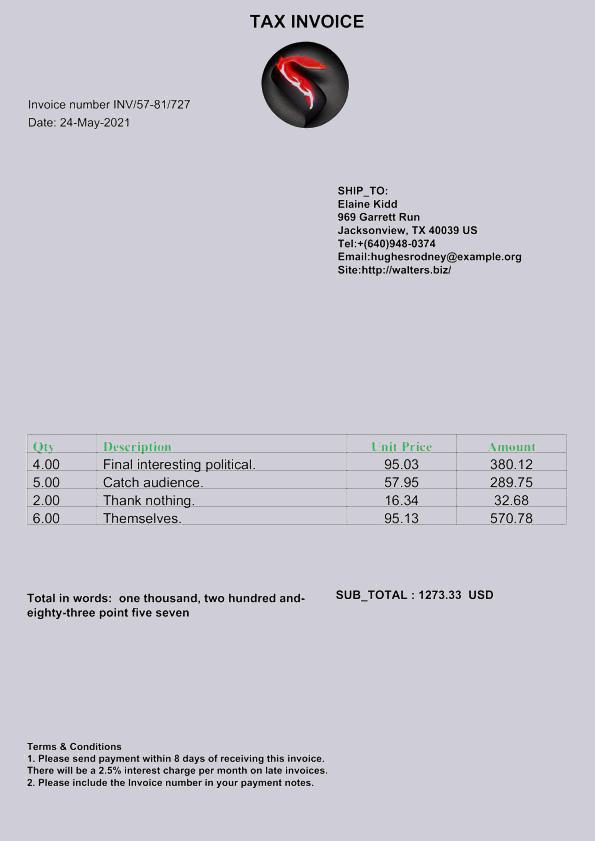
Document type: Invoice